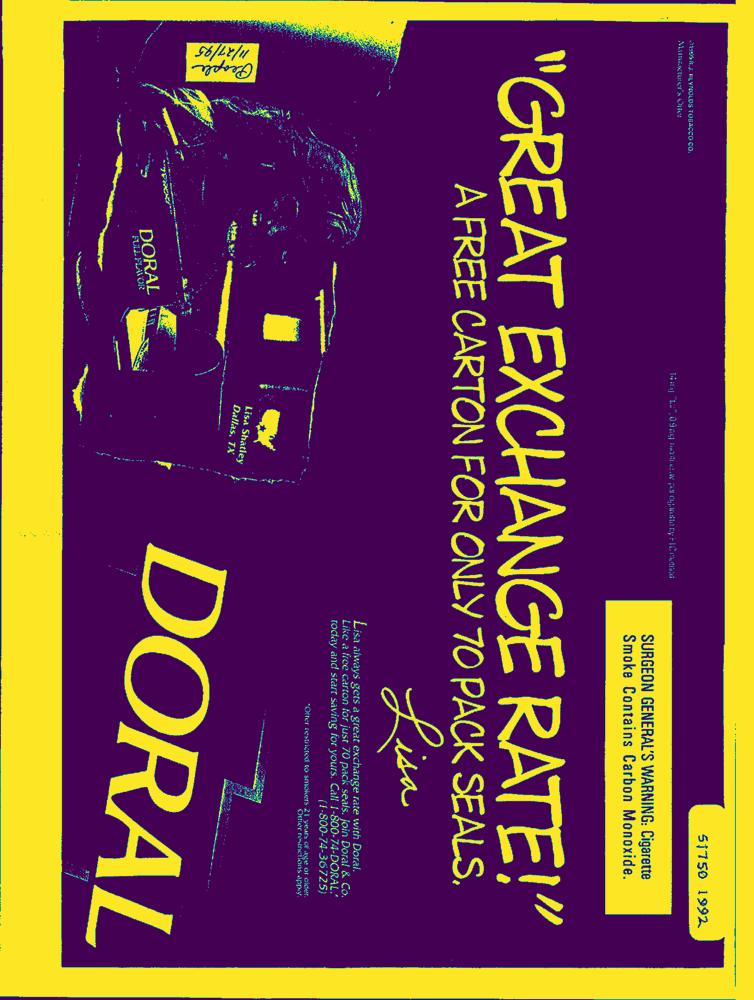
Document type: AD